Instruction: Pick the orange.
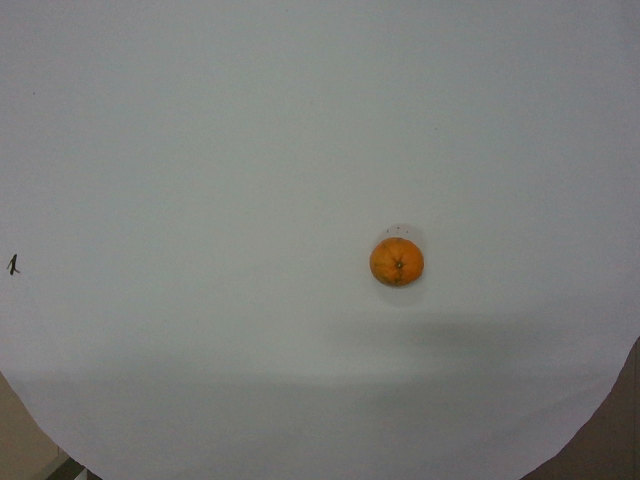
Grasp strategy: vertical